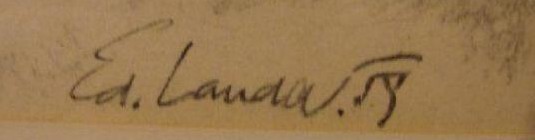
Signature of: eduard landa